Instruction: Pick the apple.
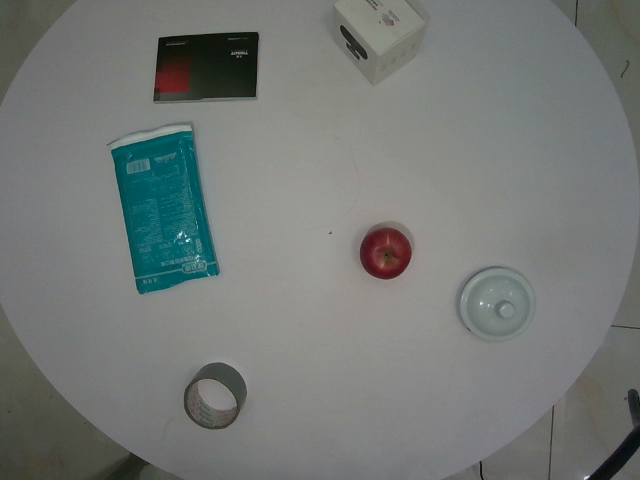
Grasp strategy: vertical